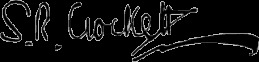
Signature of: samuel rutherford crockett